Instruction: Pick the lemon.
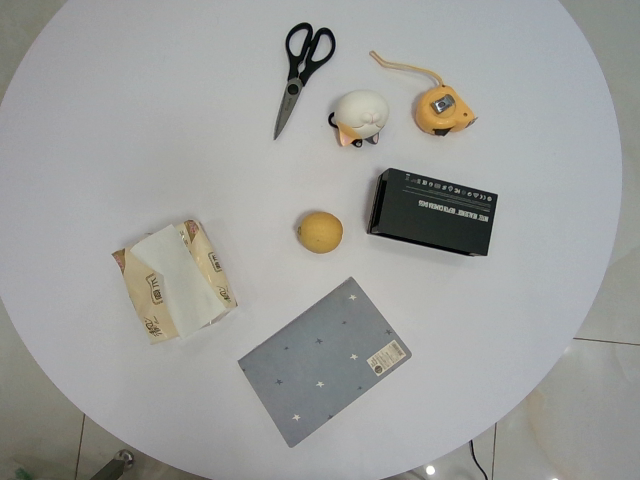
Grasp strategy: vertical